Can you pull out the amount in words, numerical amount, payee's name, date of the cheque, and the bank's name from the image?
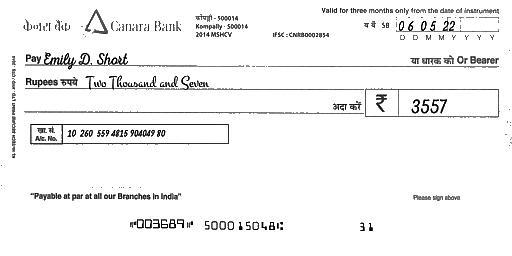
amt_in_words: Two Thousand and Seven
amt_in_figures: 3557
payee_name: Emily D. Short
bank_name: Canara Bank
cheque_date: 06/05/22